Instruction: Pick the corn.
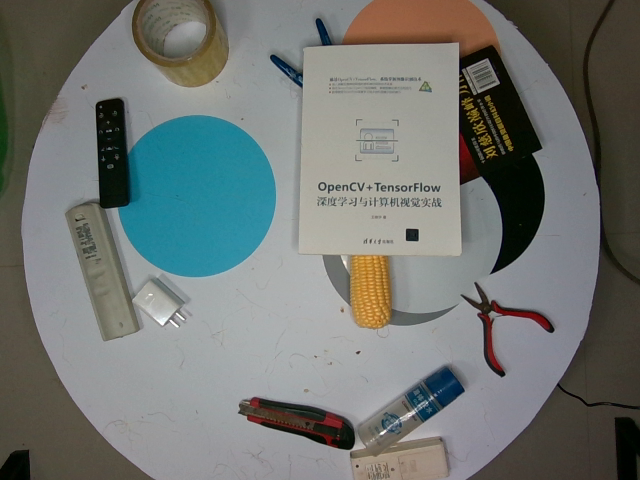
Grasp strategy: vertical